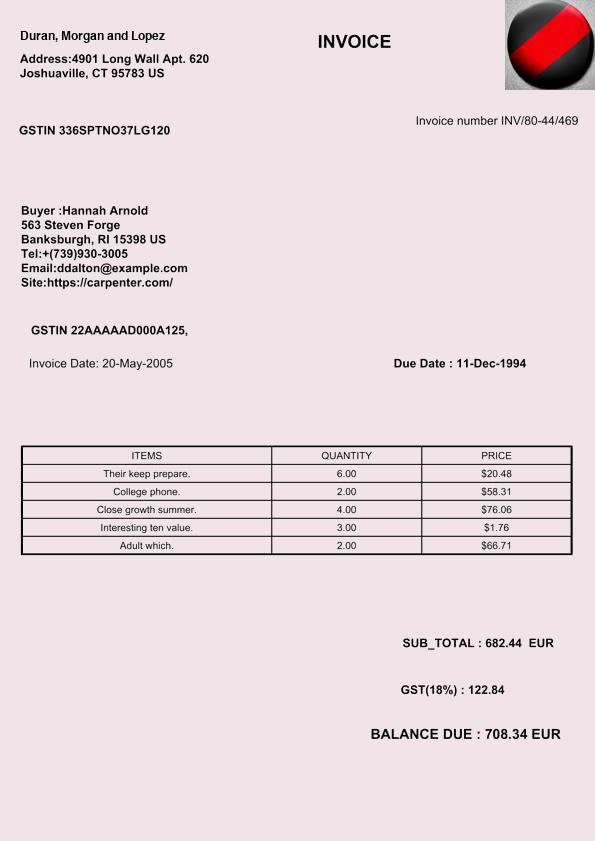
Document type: Invoice